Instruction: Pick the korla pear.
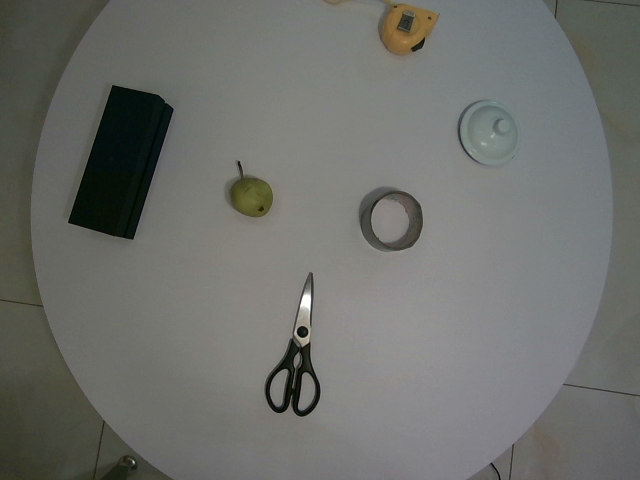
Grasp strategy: vertical